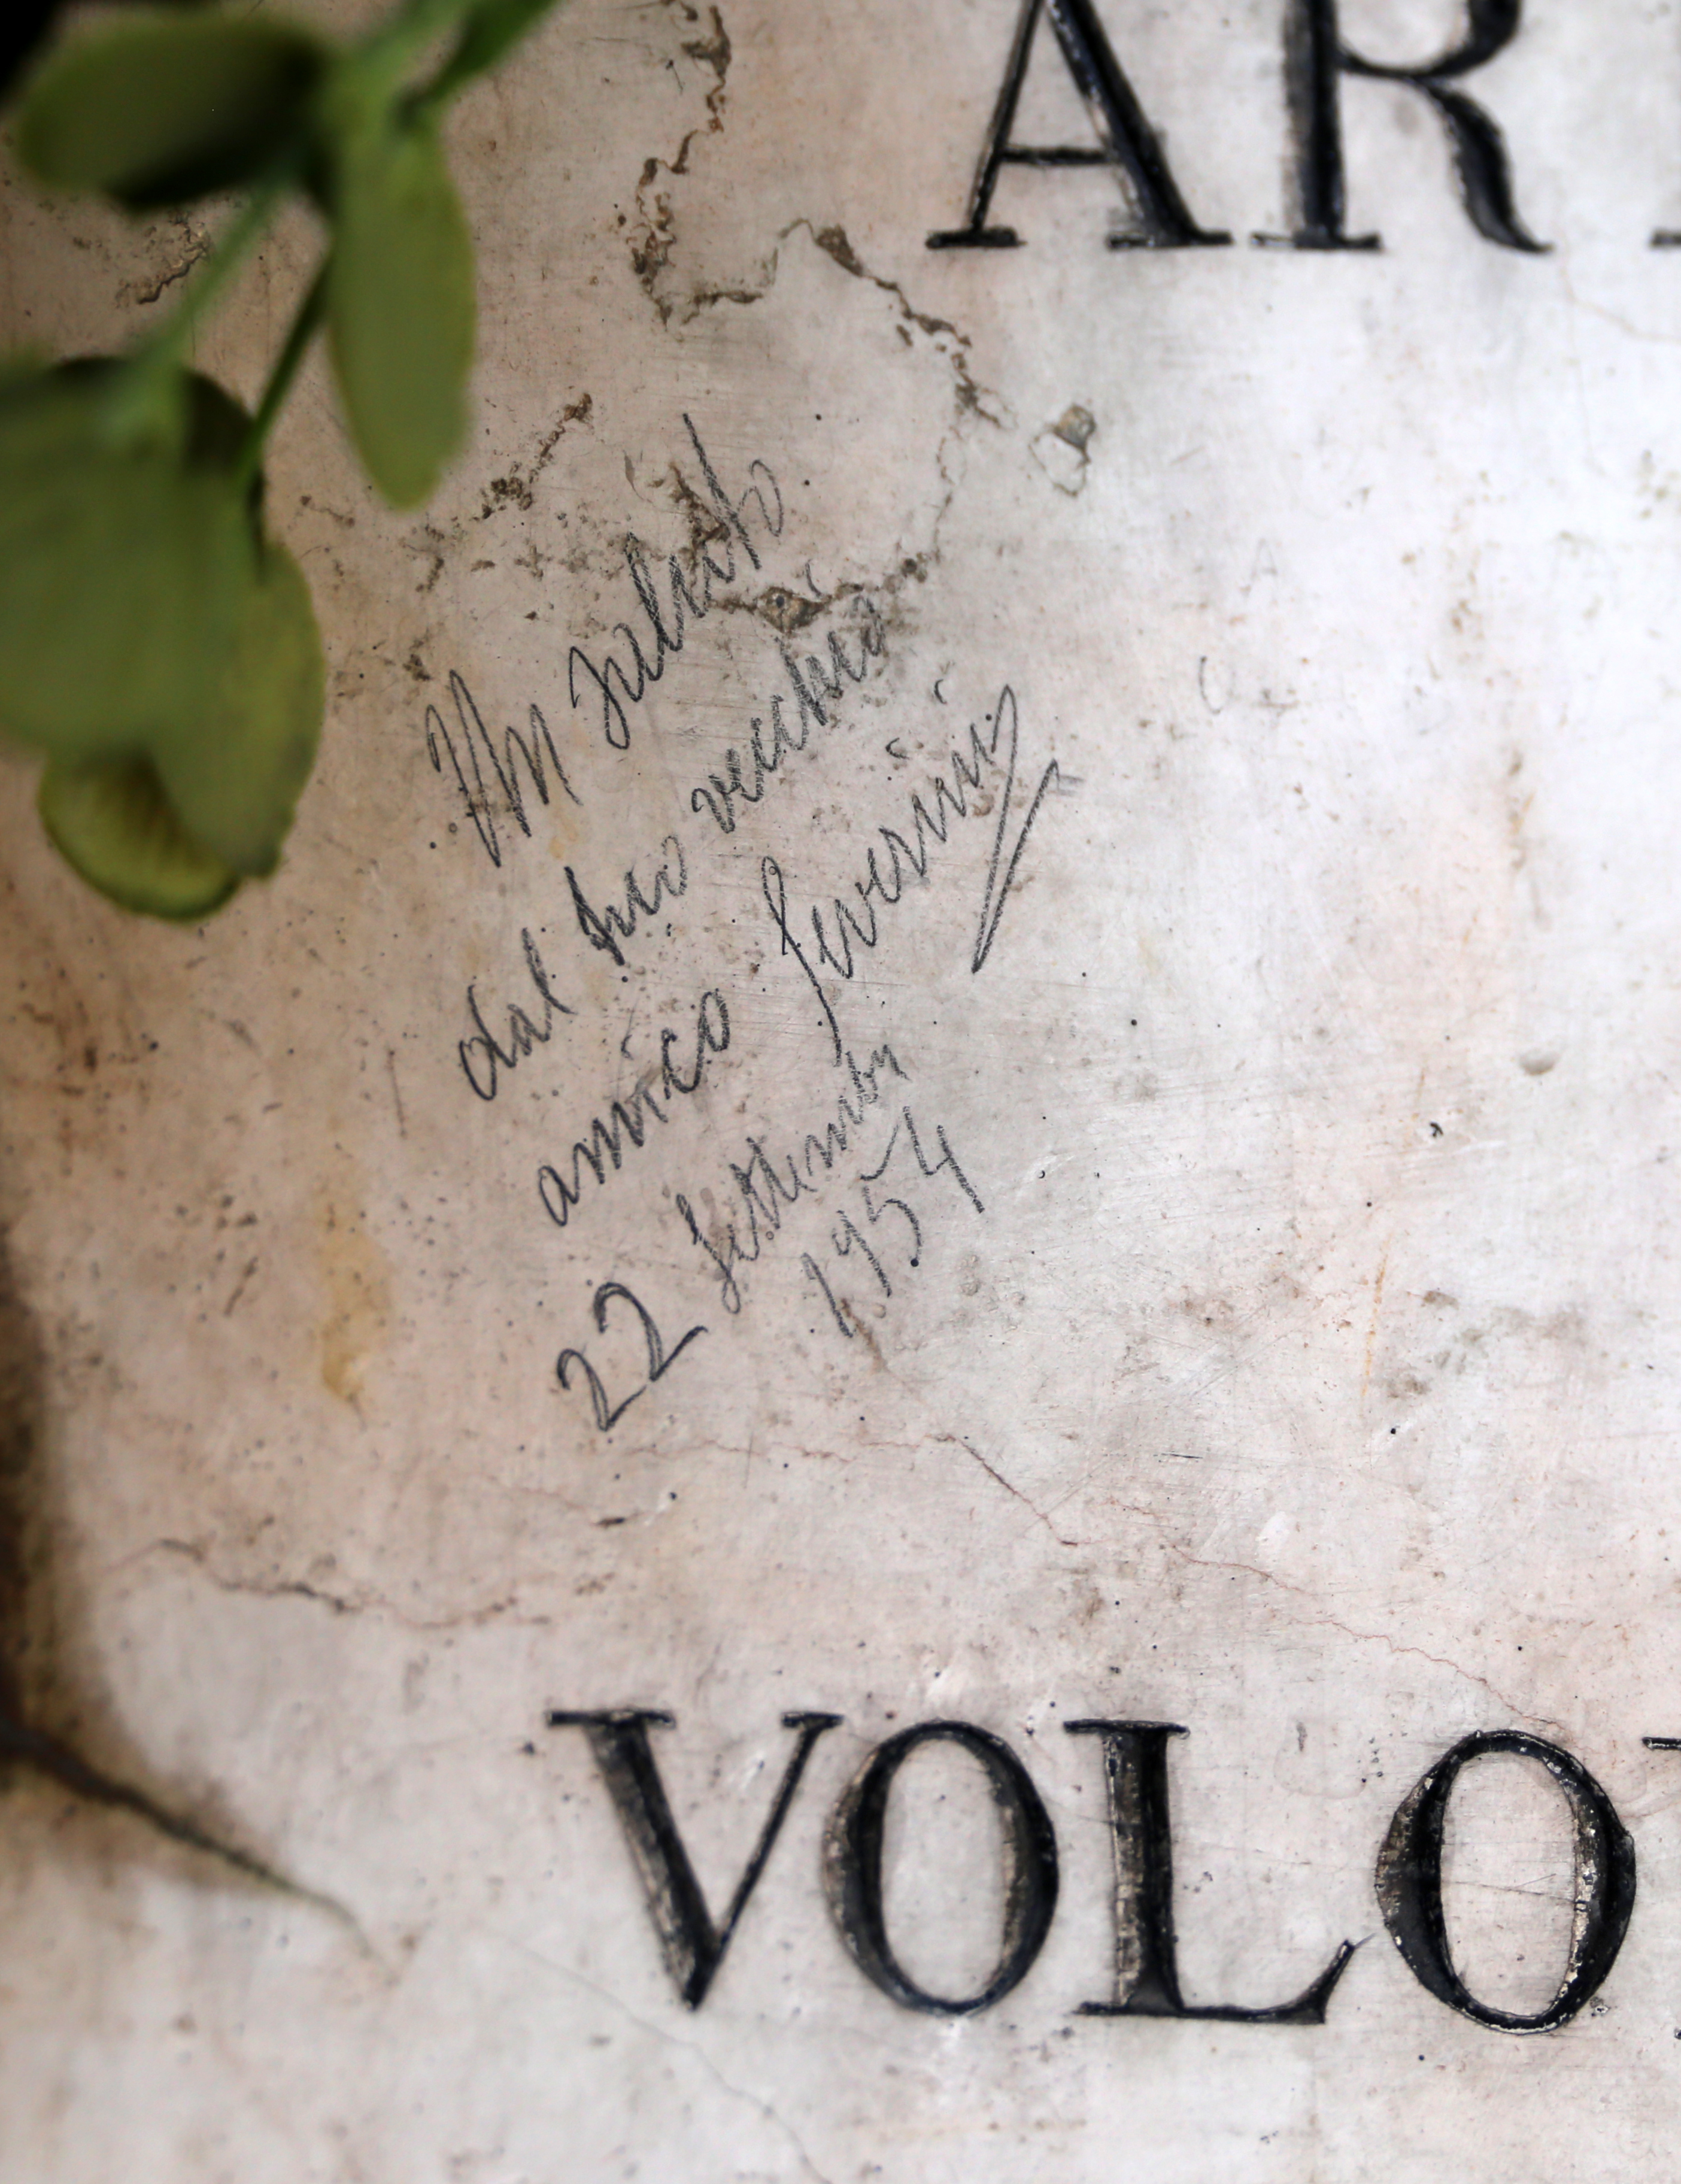
Signature of: gino severini